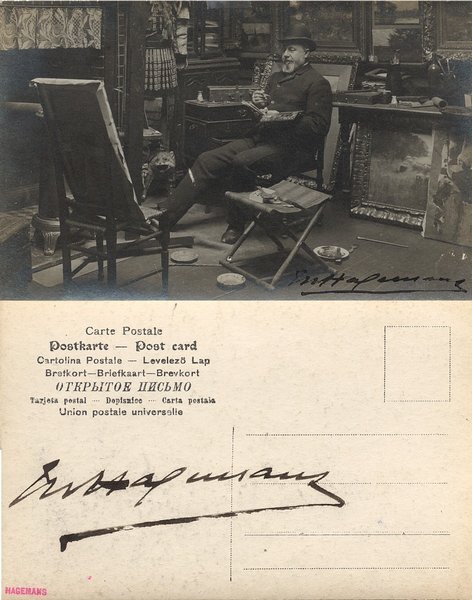
Signature of: maurice hagemans